Question: Explain the disease:
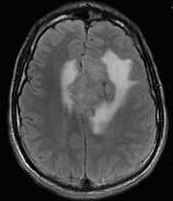
Answer: The disease is discussed as: The most common extraaxial neoplasm of the brain, meningiomas, often affect middle-aged women.  They account for 15-20% of all primary brain tumors. They are most commonly found in the parasagittal dura, convexities, sphenoid wing, cerebellopontine angle cistern, and olfactory groove.  Up to 90% are supratentorial, and 1% occur outside the CNS (presumably due to arachnoid rests).  Less than 10% cause symptoms, with the majority discovered incidentally or at autopsy or on brain imaging.

On CT, they are typically hyperdense, with up to 20% demonstrating calcification.  On MR, they are typically well-circumscribed and iso- to hypointense on T1, iso- to hyperintense on T2, and strongly enhancing.  A dural tail is seen in up to 72%, which is thought to represent a neoplastic infiltration or a reactive fibrovascular proliferation of the meninges.  This finding is suggestive but not specific, however.  Similarly, a distinct cleft of arachnoid with trapped CSF and vessels is common.  Meningiomas typically take one of two forms, either “globose” (spherical) or “en plaque” (flat).

Meningiomas may encase and narrow vessels, and incite a varying amount of edema, depending on location (cerebral cortical lesions have more edema, basal cisterns – less).  Bony changes may be hyperostotic or osteolytic, mimicking Paget’s or fibrous dysplasia.  On angiography, the “in-law” sign has been described (coming early and staying late) with an early blush and delayed washout.  Due to their vascularity, preoperative embolization can be performed (particularly at the skull base, where the lesions may be unresectable).

Malignant meningiomas, a rare variant, demonstrate rapid growth or intraparenchymal invasion.  These are associated with a higher rate of recurrence – 75%, versus a recurrence rate of 3-7% for benign meningiomas.